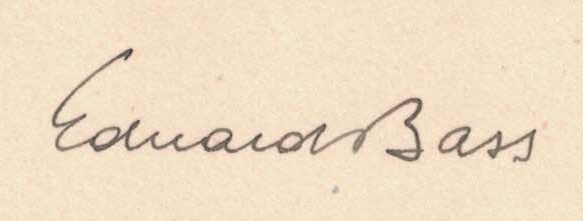
Signature of: eduard bass